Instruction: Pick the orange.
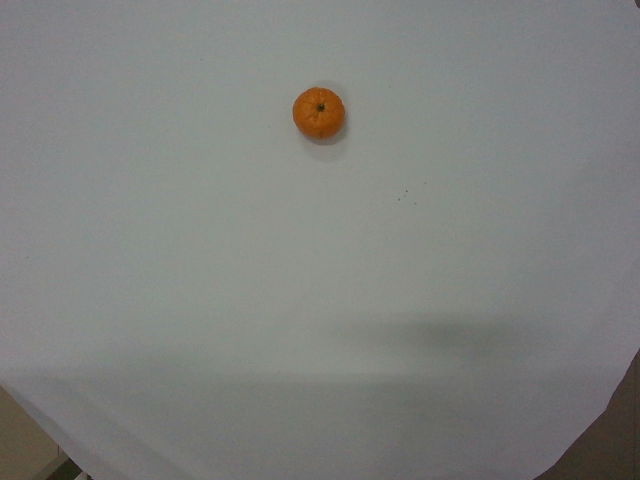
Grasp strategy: vertical